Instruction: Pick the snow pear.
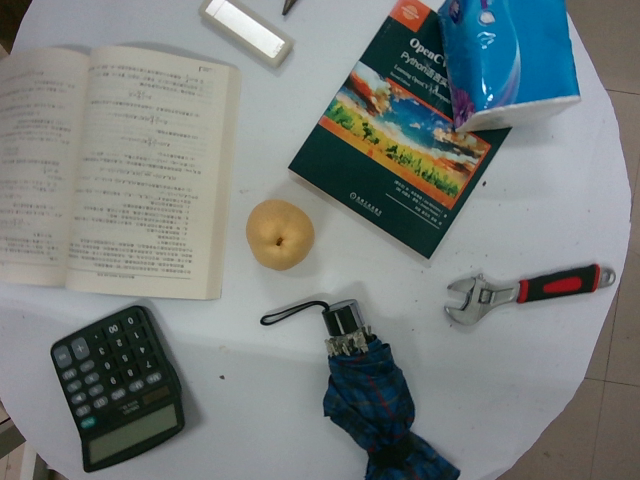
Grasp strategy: vertical